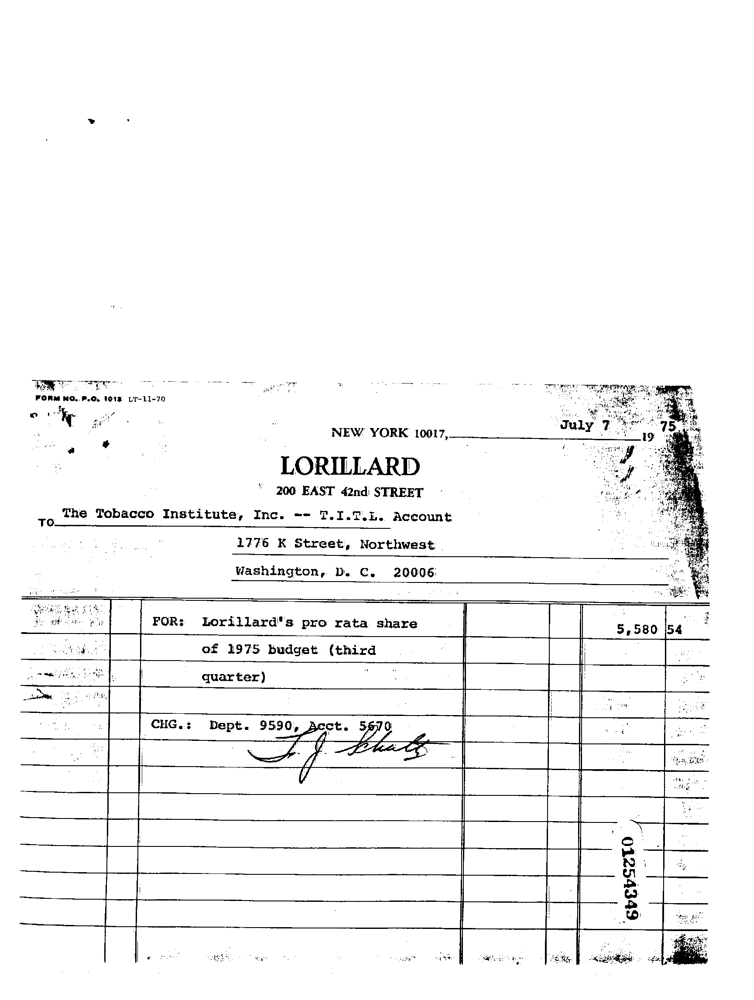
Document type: Invoice